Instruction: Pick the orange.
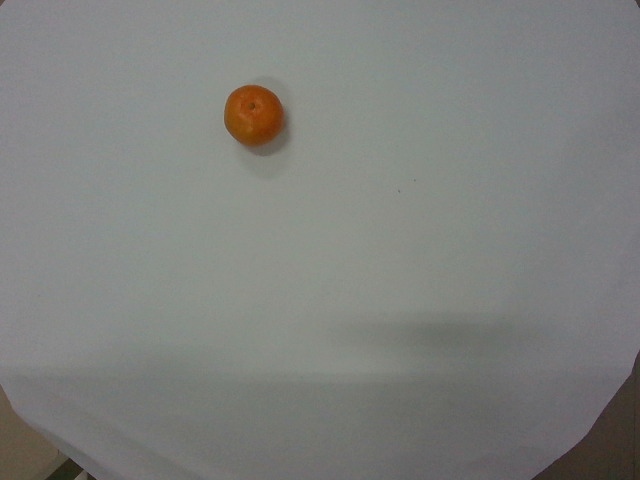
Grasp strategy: vertical